Question: What jurisdiction, city, or county is the document associated with?
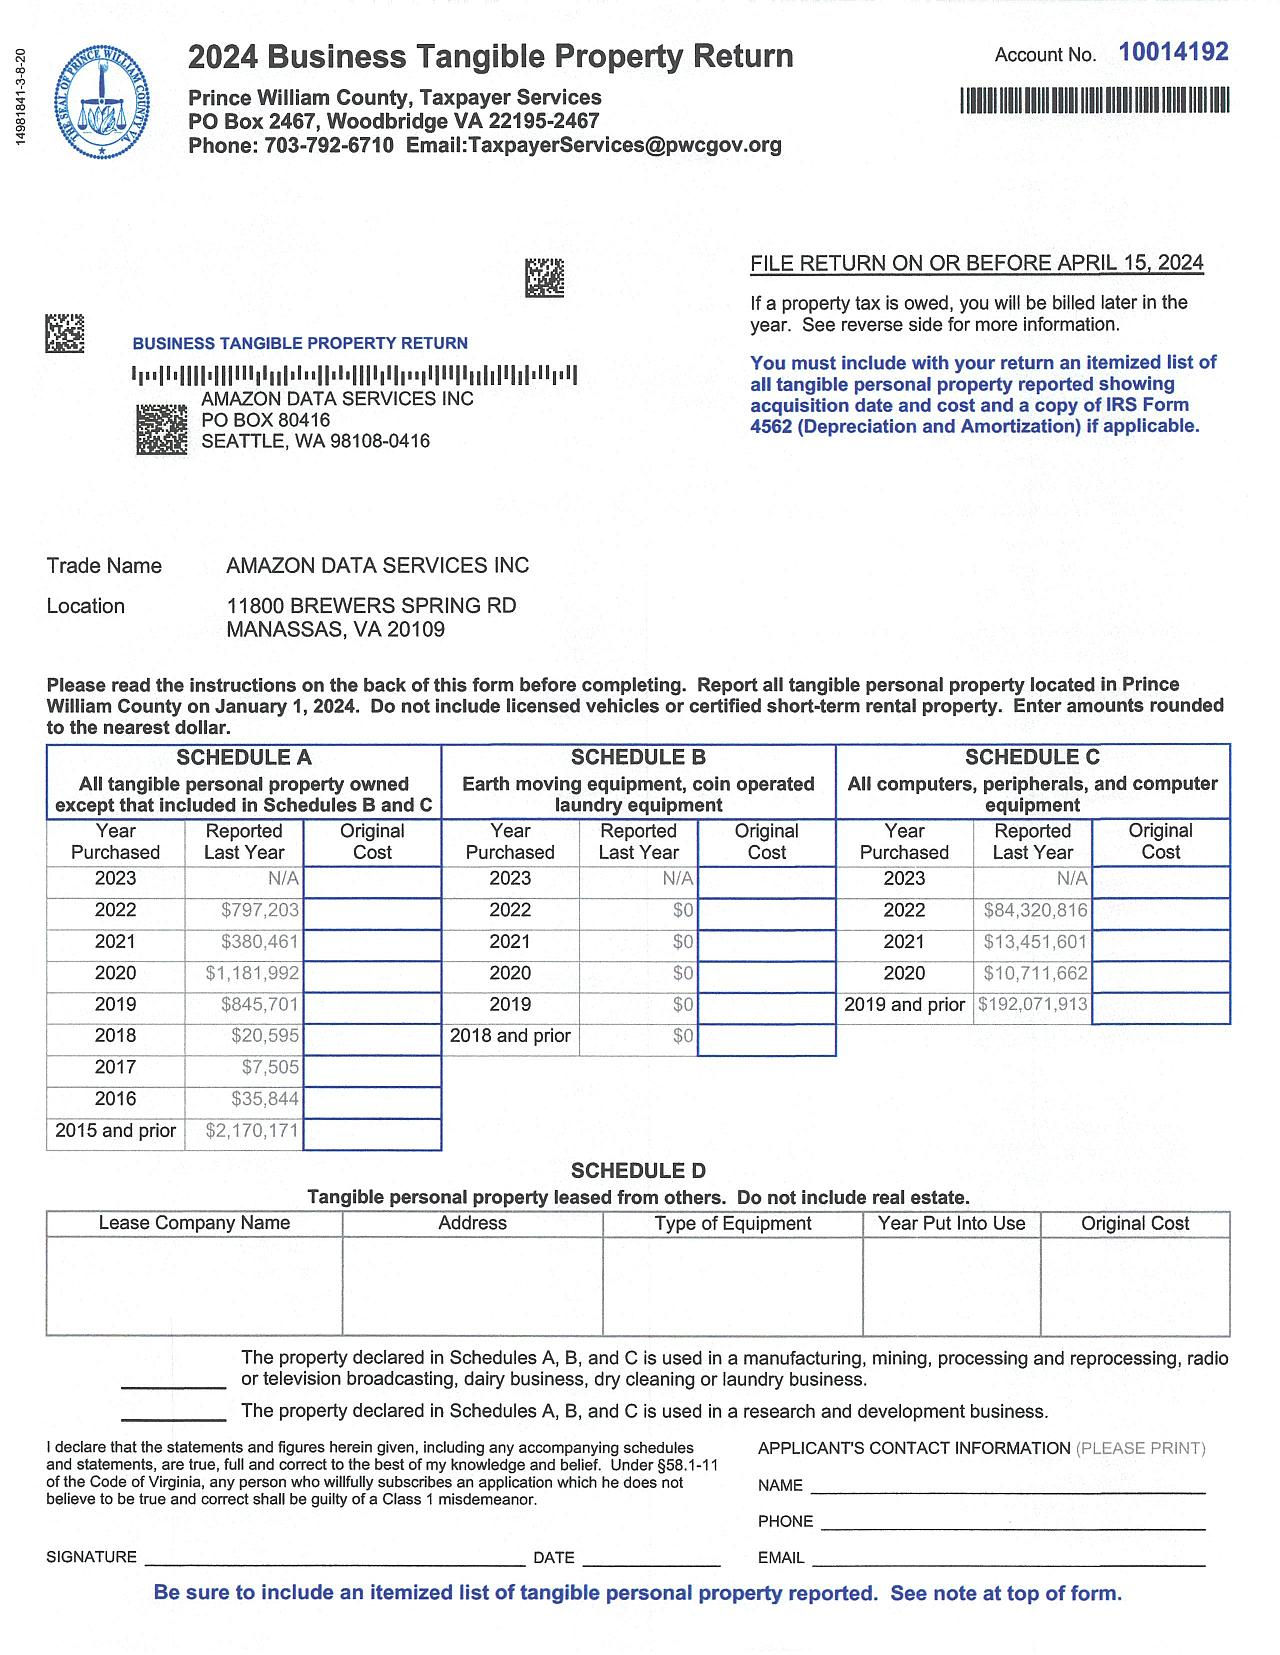
Answer: "Prince William County"